Question: In what way does the history help explain the case?
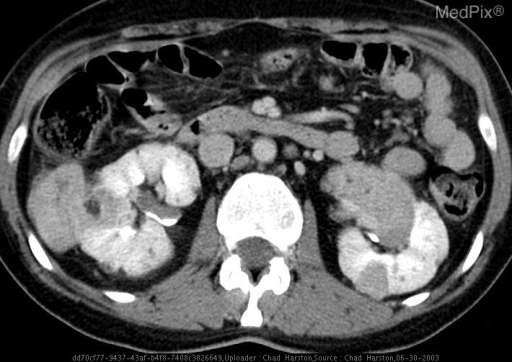
Answer: The patient's history of Follow-up for known history of tuberous sclerosis. is key in understanding the case.